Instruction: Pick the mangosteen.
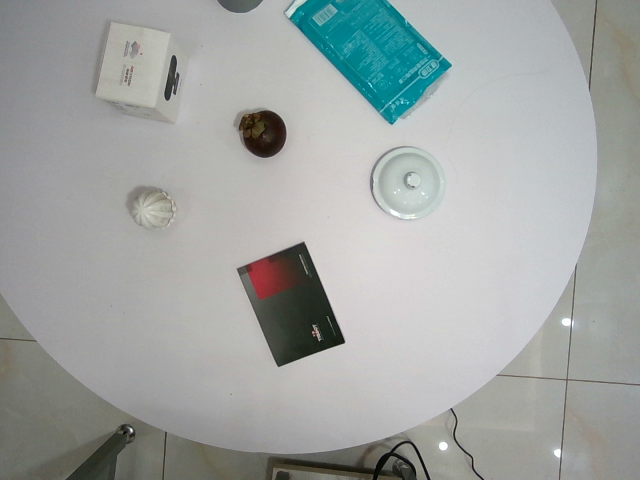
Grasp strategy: vertical